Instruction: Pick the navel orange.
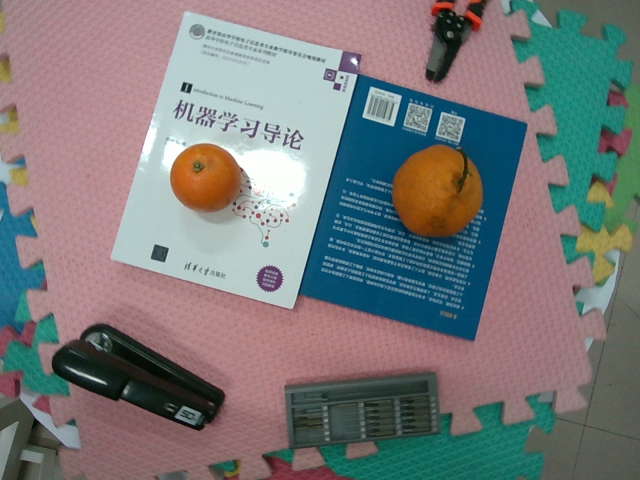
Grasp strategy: vertical